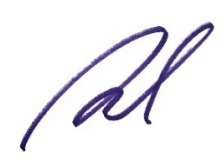
Signature of: jon rosenthal